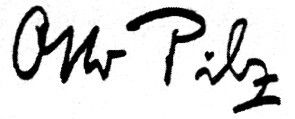
Signature of: otto pilz